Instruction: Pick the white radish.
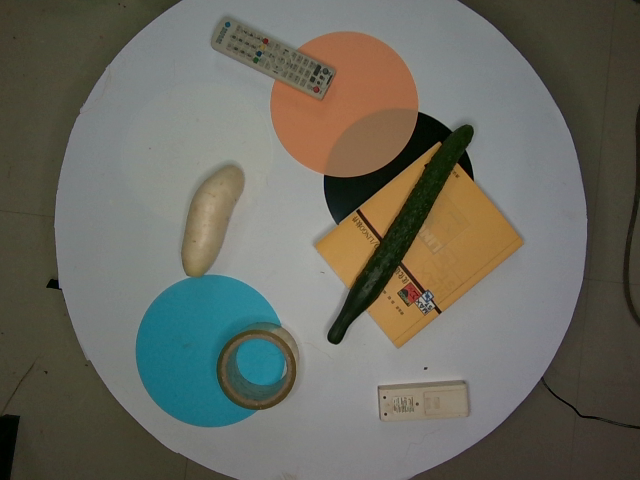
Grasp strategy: vertical